Question: What appears to be the issue?
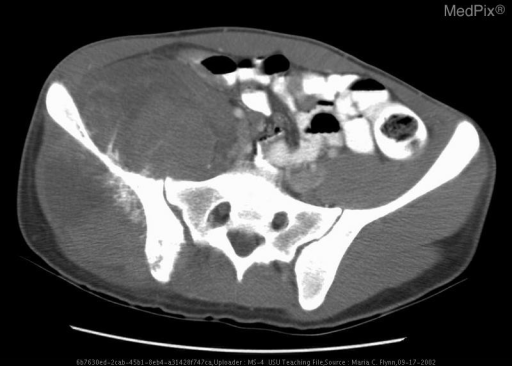
Answer: The findings suggest A-P radiograph of the pelvis shows mottled, osteolytic lesion of the right iliac wing with suggestion of soft tissue mass.
The lytic lesion of the right femoral head, which was shown on the subsequent CT and MRI, is not defined.
CT
Contrast-enhanced axial CT (bone windows) shows a large heterogeneously enhancing soft tissue mass originating in the right iliac wing and extending into the adjacent muscles both anteriorly and posteriorly. Spiculated periosteal reaction of the iliac wing is present. At the level of the hips, axial contrast-enhanced CT shows a lytic mass of the right femoral head.
MRI
Axial and coronal FSE T2-weighted MR images show a heterogeneously high-signal-intensity mass originating from  the right iliac wing and extending into the adjacent muscles. The coronal MR image also shows a heterogeneously high-signal-intensity mass in the right femoral head.
Axial and coronal contrast-enhanced T1-weighted MR images  show heterogeneous enhancement of the right iliac wing mass and soft tissue extension with a large nonenhancing region posterior to the iliac wing consistent with necrosis. The coronal MR also shows a heterogeneously enhancing mass in the right femoral head.

P-A radiograph of the chest shows development of bilateral lower lobe pulmonary nodules consistent with metastases.. Large heterogeneously enhancing soft tissue mass extending from  the right iliac wing with spiculated periosteal reaction of the iliac crest both anteriorly and posteriorly.. The patient might have a history of 22 year-old Caucasian man with 6-month history of right hip pain.